Question: Can you provide the account number mentioned in the document?
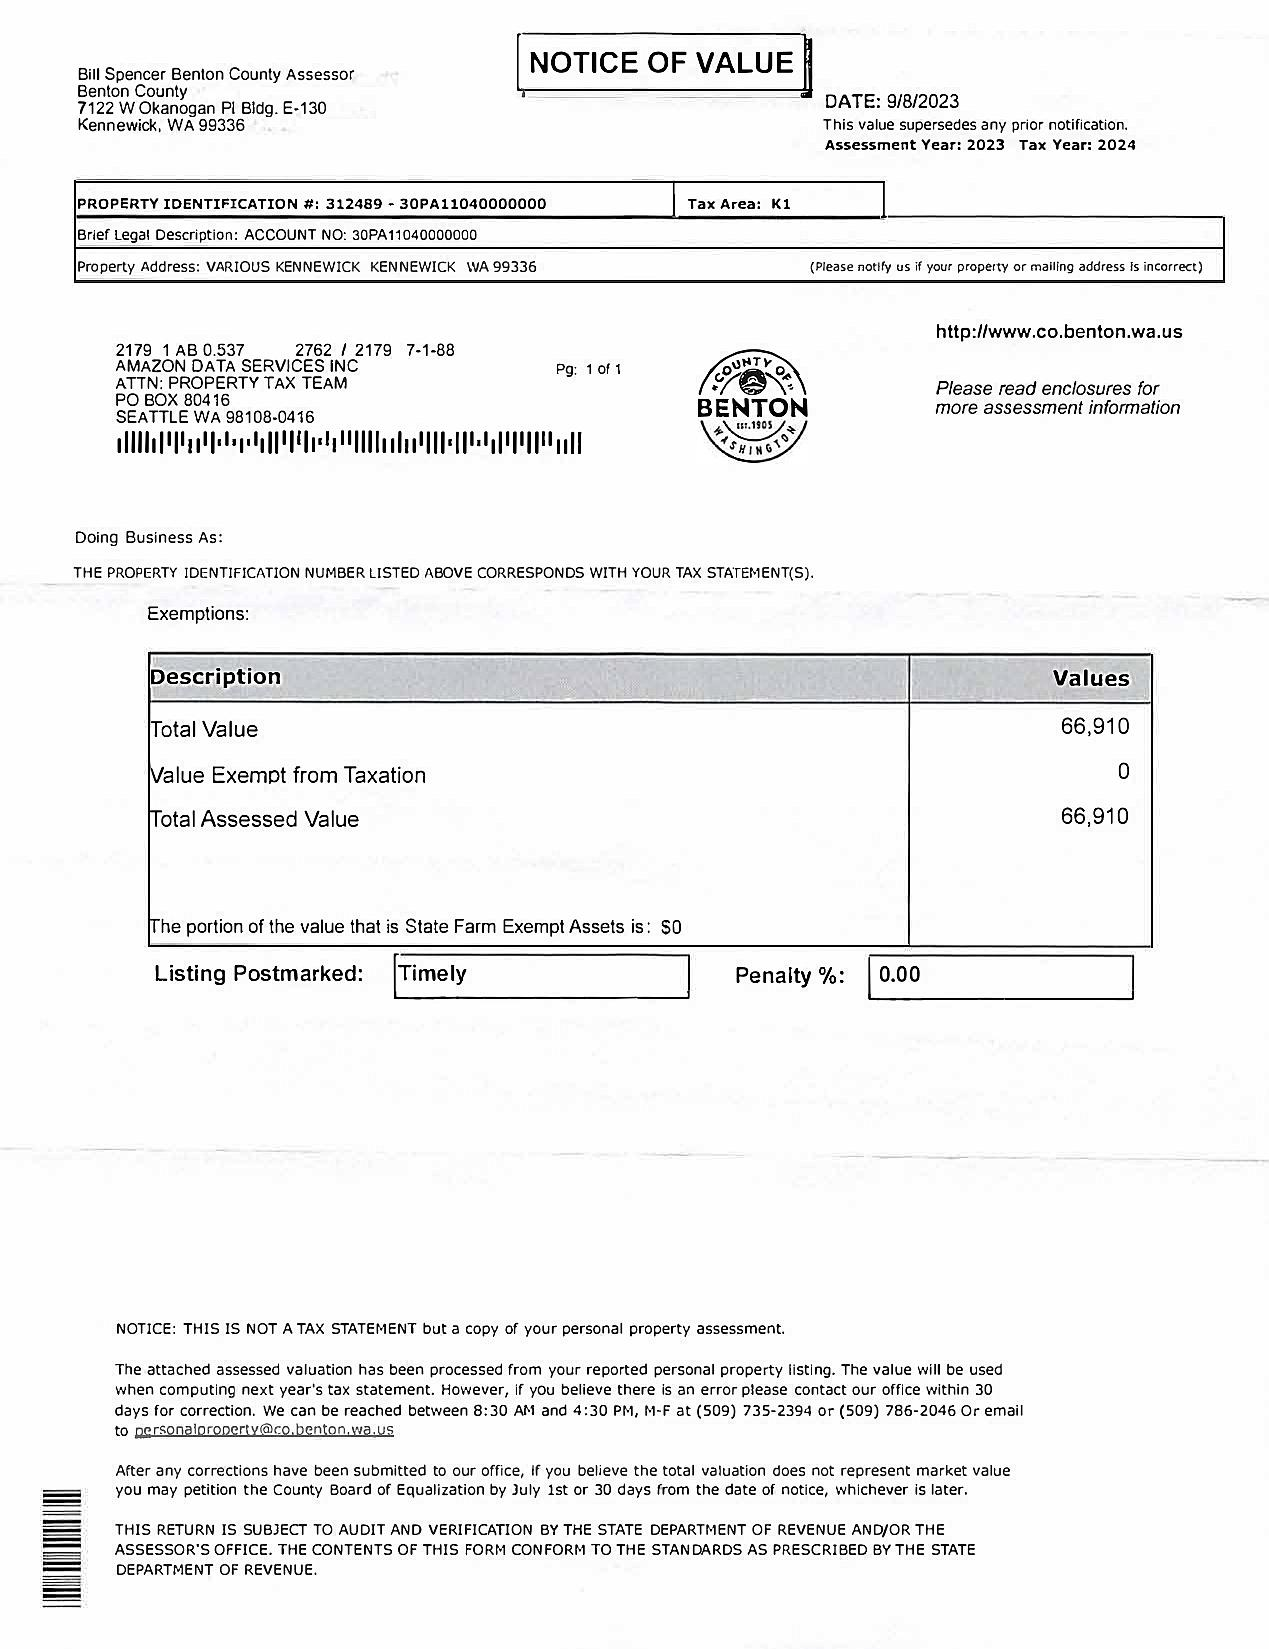
Answer: "312489 - 30PA11040000000"